Question: Which state is mentioned in the document?
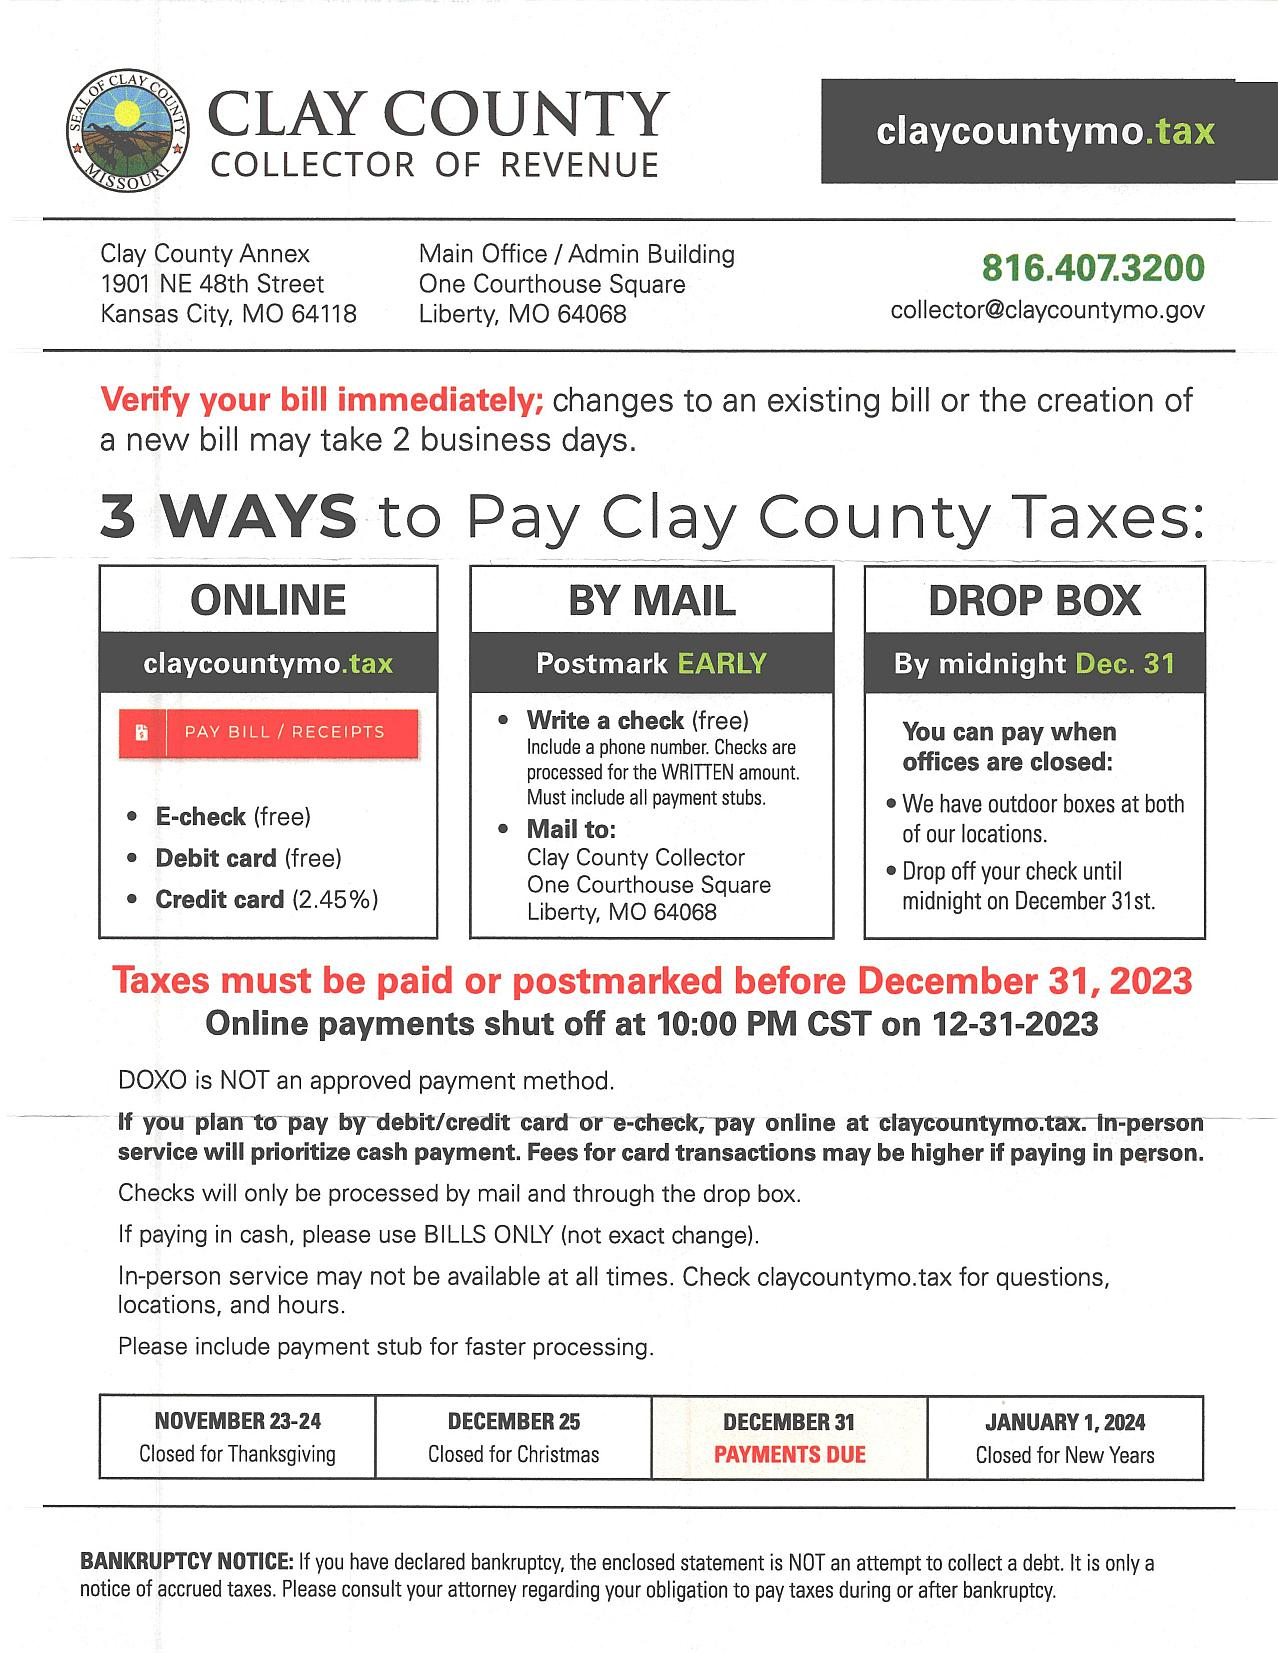
Answer: "MO"